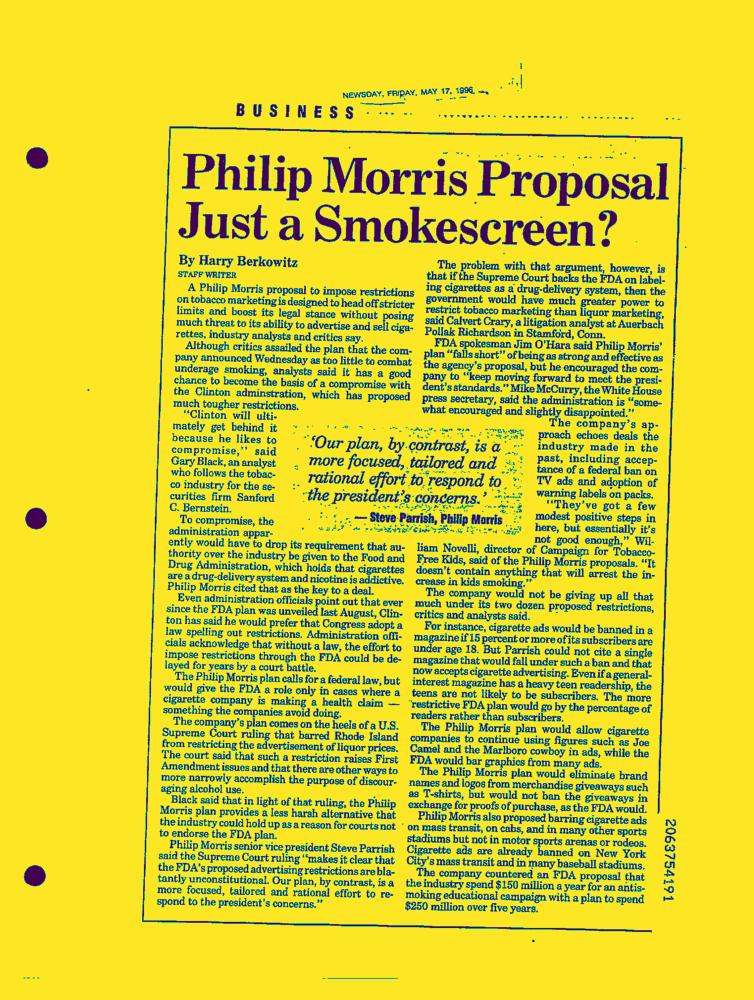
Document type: News-Article